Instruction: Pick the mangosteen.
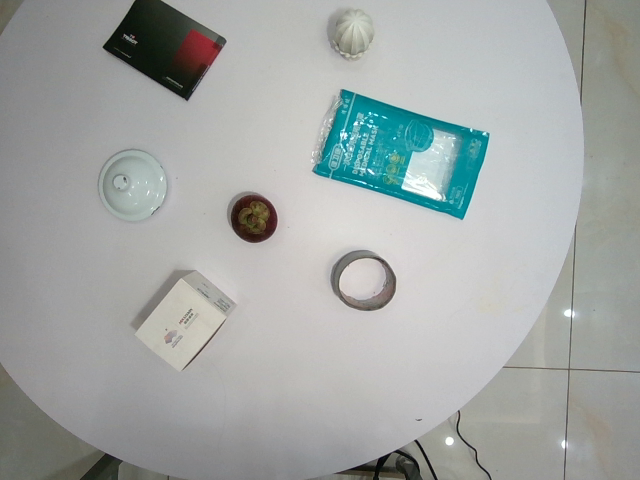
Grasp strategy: vertical